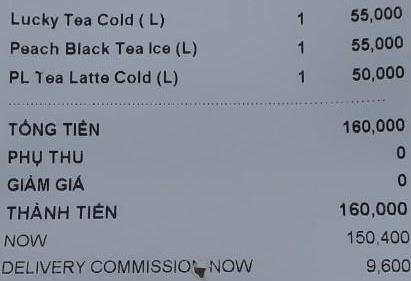
<table>
<tr>
<td>Lucky Tea Cold ( L)</td>
<td>1</td>
<td>55,000</td>
</tr>
<tr>
<td>Peach Black Tea Ice (L)</td>
<td>1</td>
<td>55,000</td>
</tr>
<tr>
<td>PL Tea Latte Cold (L)</td>
<td>1</td>
<td>50,000</td>
</tr>
</table>

TỔNG TIỀN 160,000
PHỤ THU 0
GIẢM GIÁ 0
THÀNH TIỀN 160,000
NOW 150,400
DELIVERY COMMISSION NOW 9,600